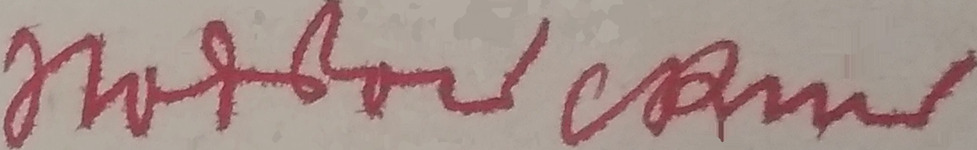
Signature of: nikolai podvoisky